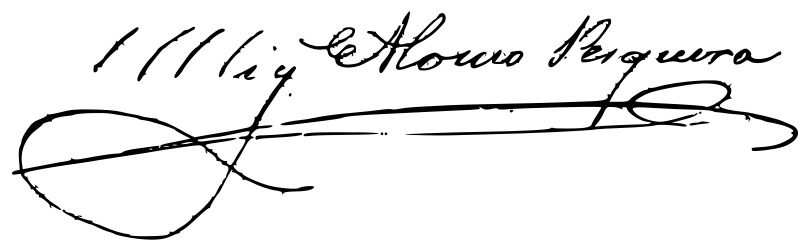
Signature of: miguel alonso pesquera